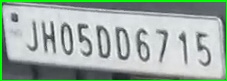
License plate number: JH 05DD 6715